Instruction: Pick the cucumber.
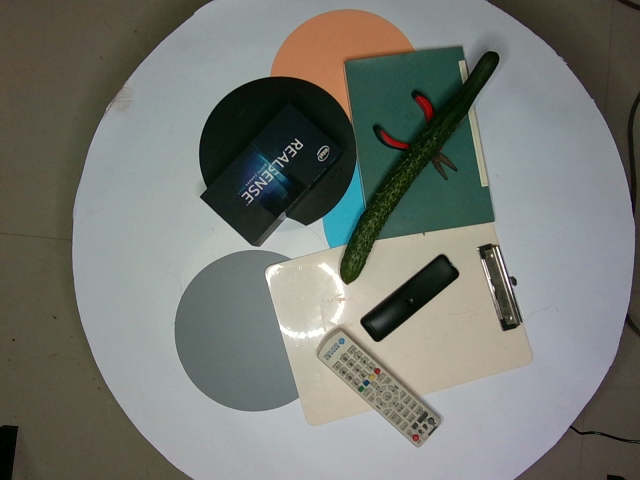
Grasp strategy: vertical